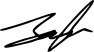
Signature of: jeremy tam